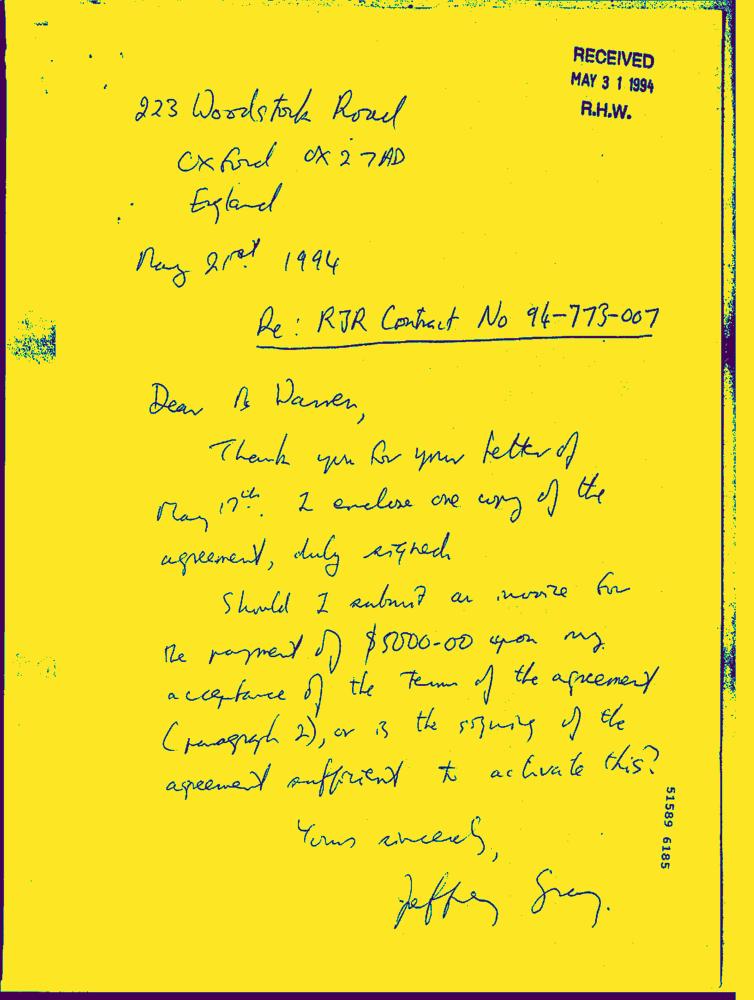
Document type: Hand-Written